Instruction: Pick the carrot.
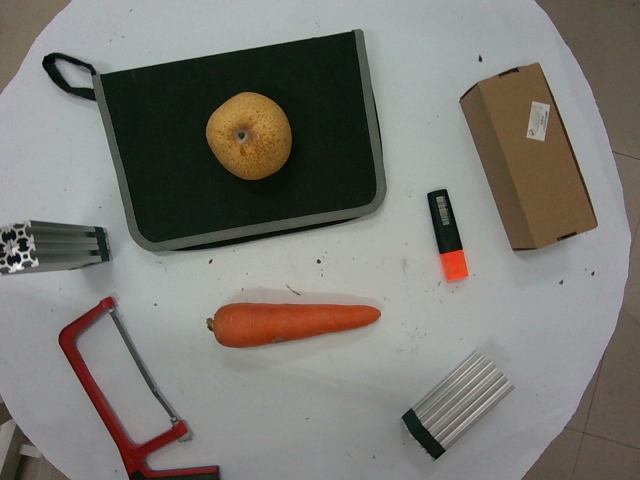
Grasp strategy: vertical